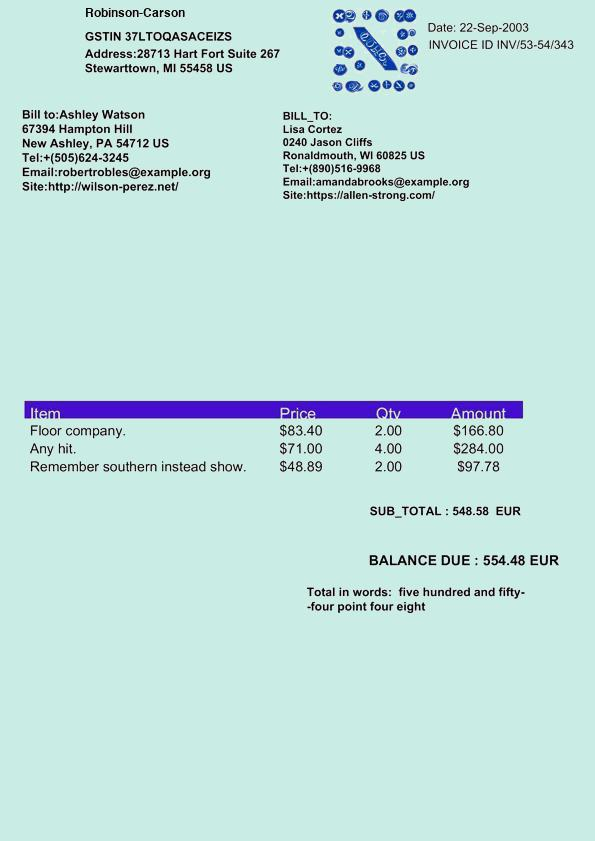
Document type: Invoice